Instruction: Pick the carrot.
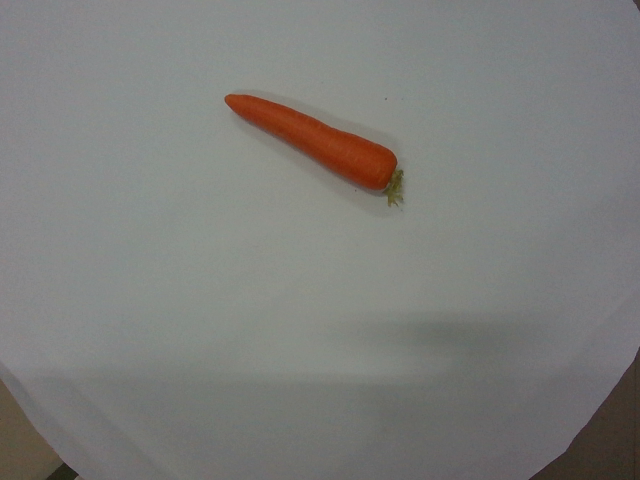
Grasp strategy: vertical